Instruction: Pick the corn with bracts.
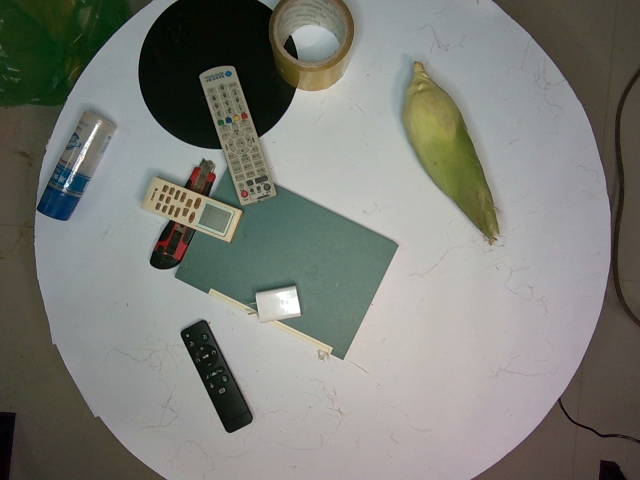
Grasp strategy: vertical